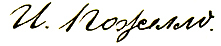
Signature of: q42296367